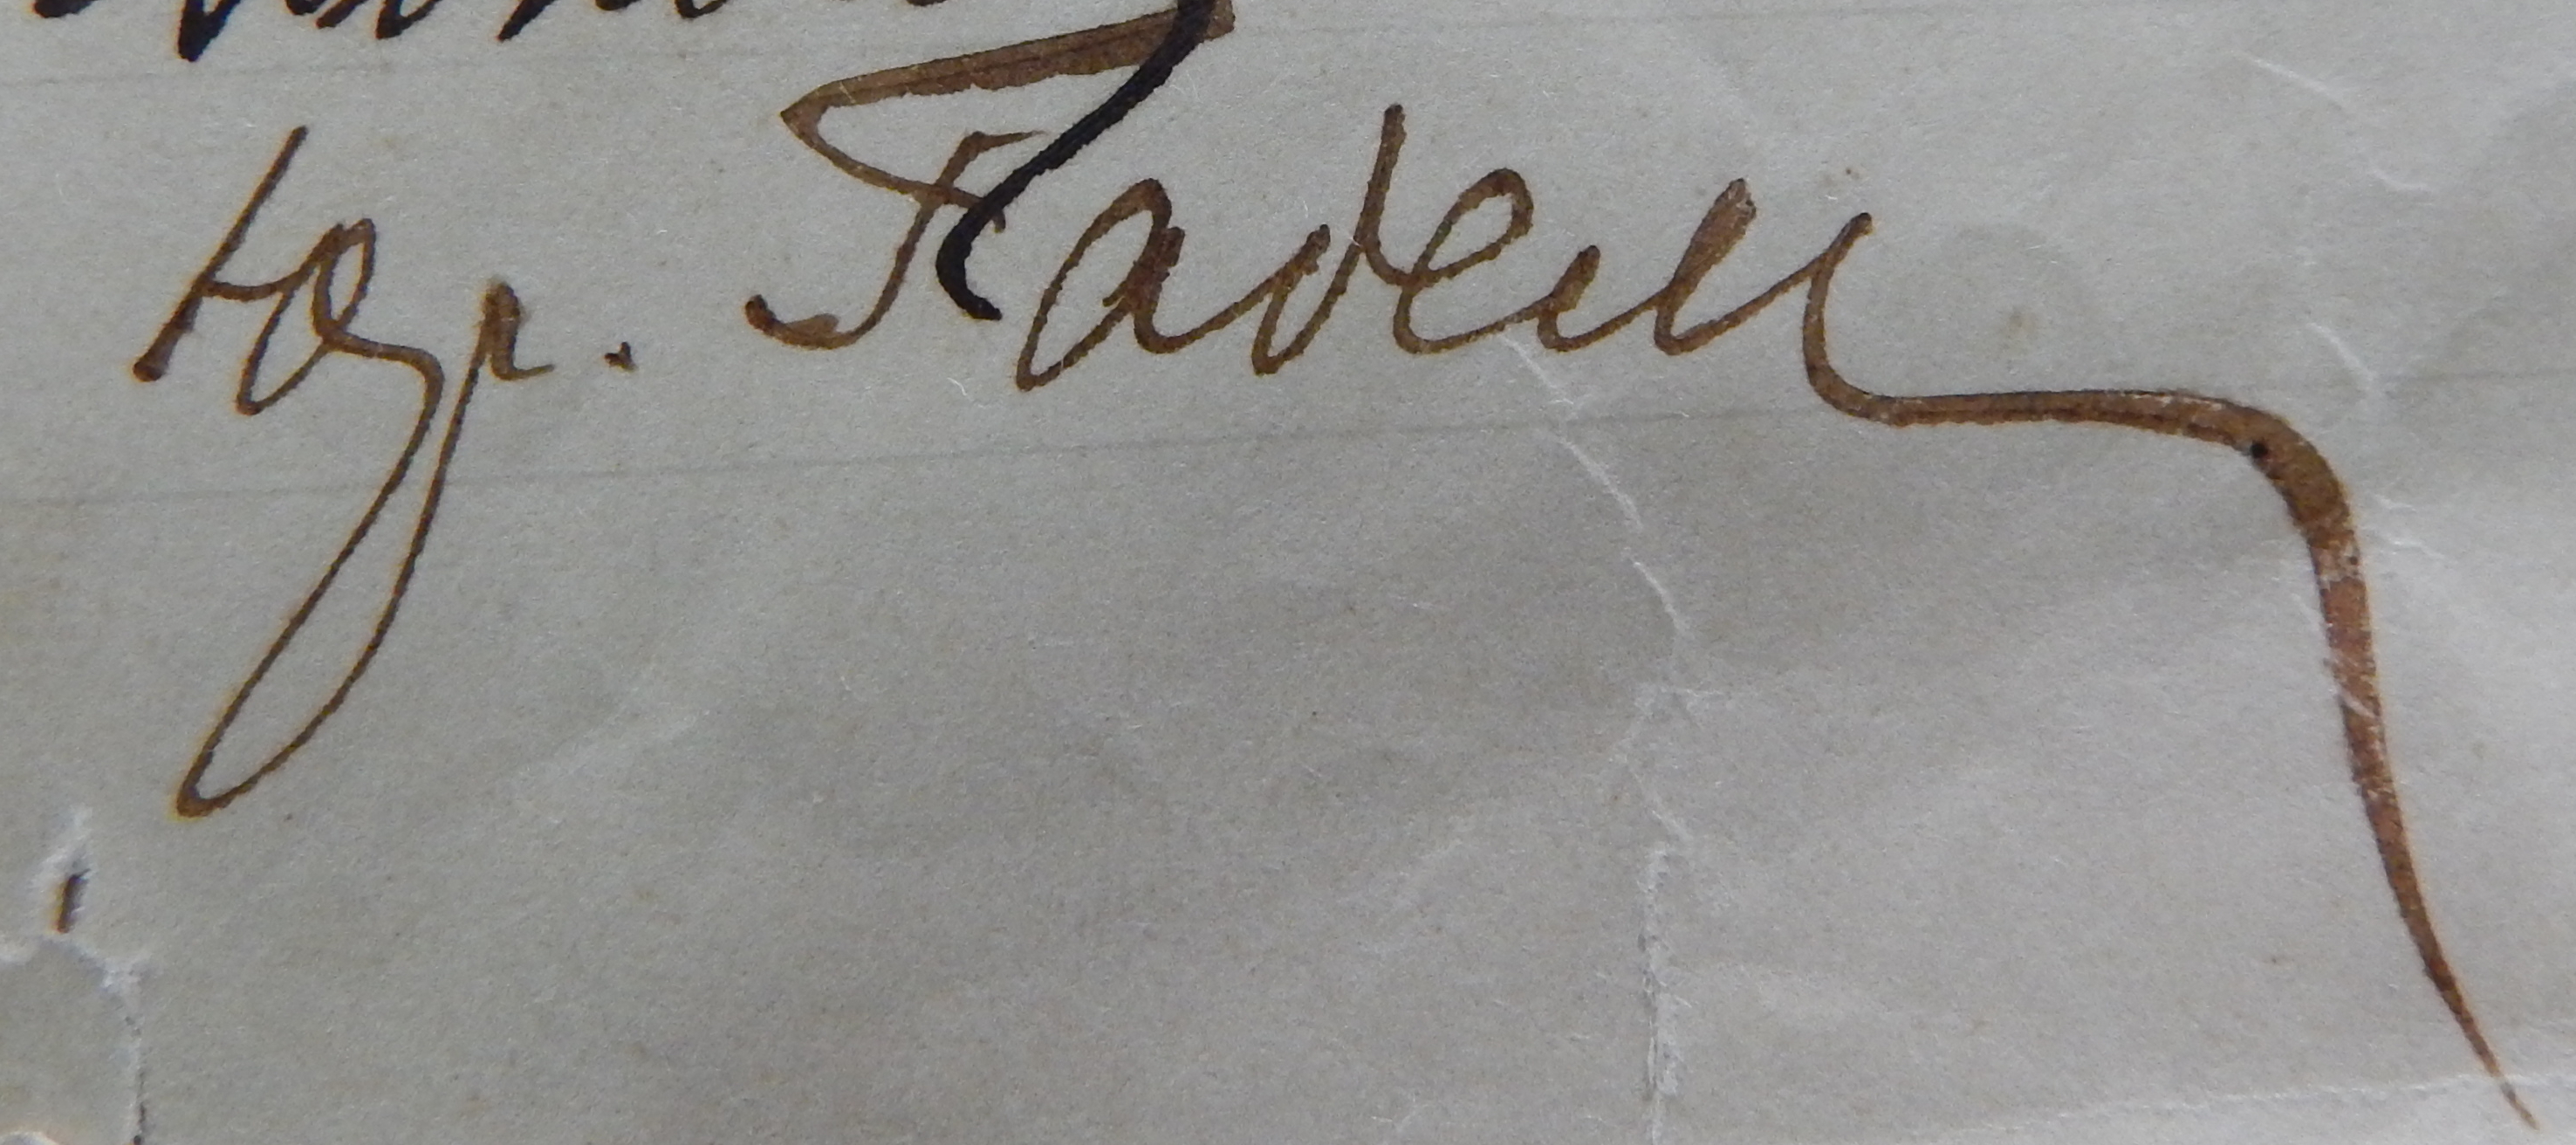
Signature of: yuri orestovich gabel